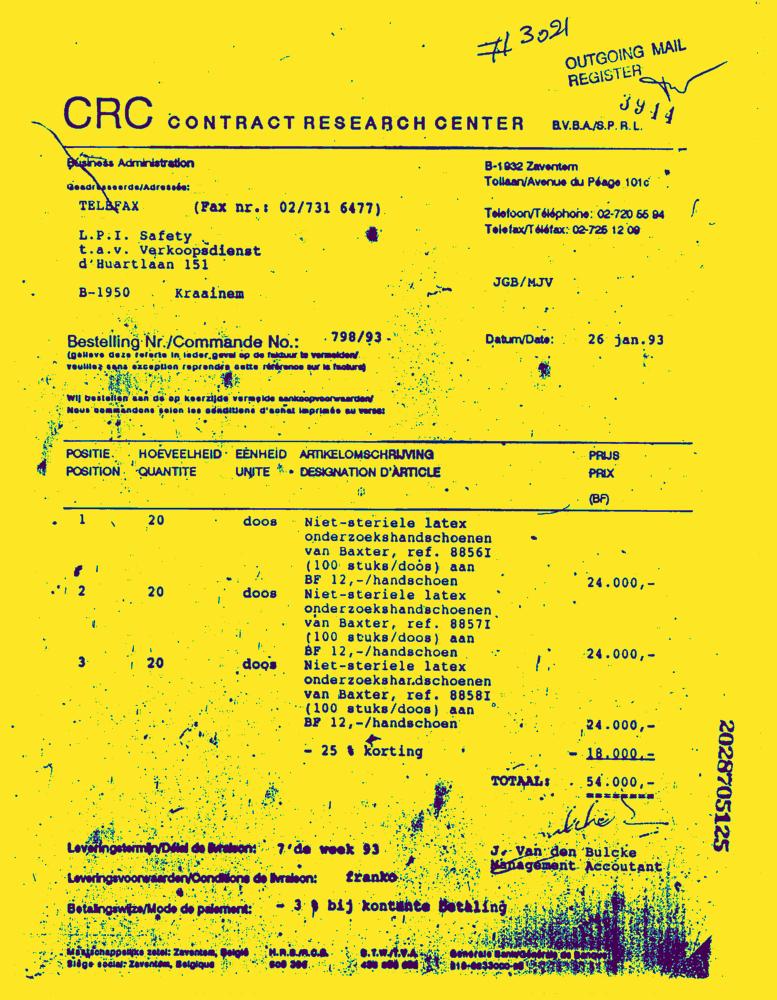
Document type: Invoice-Doc